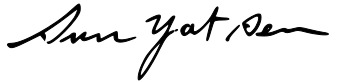
Signature of: sun yat sen